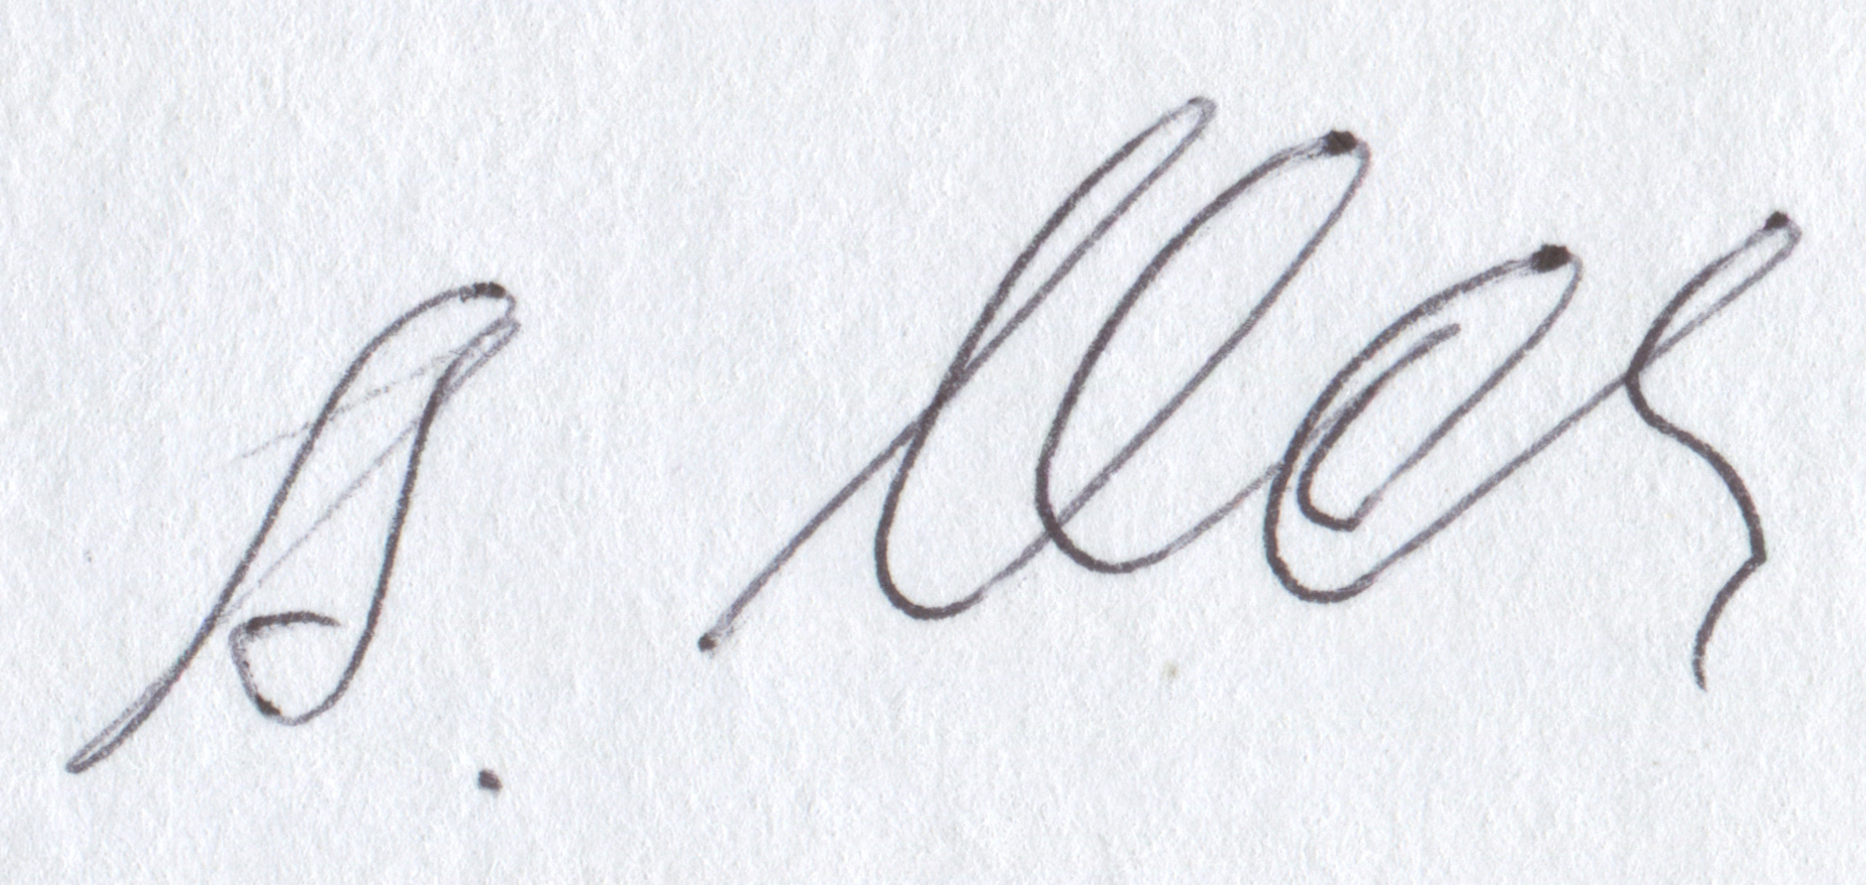
Signature of: alexei osipov